Question: Talk about the condition:
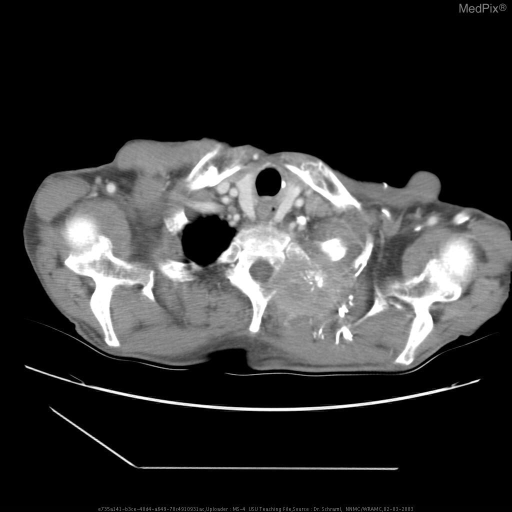
Answer: The disease is discussed as: Malignant neoplasm extensively involving the apical posterior segment of the left upper lobe and extending locally into the mediastinum and the chest wall.  No discontinuous foci within the mediastinum or cervical region specifically to suggest metastatic disease to the lymph nodes.  Several satellite nodules in the left mid lung field and possible nodular metastases to left mid ribs.

Underwent a chest x-ray and CT scan for pathological staging.  Patient chest x-ray reveals invasion and destruction of bony structures in the chest.  This classifies him as stage IV giving a 5 year survival of 1% with treatment.  Because of his recent history of a liver abscess and kidney abscess a PET scan was done to determine the extent of the disease.   The PET scan  showed the extensive uptake of the left apical mass and showed extension into the chest wall and mediastinum.  Additionally, their were a few satellite nodules in the left lung fields.  However, within the kidneys appeared to only be physiologic and there abnormality to suggest metastatic disease to the left kidney or to the liver.

YouTube Video - http://www.youtube.com/watch?v=mjJIQzew8ec